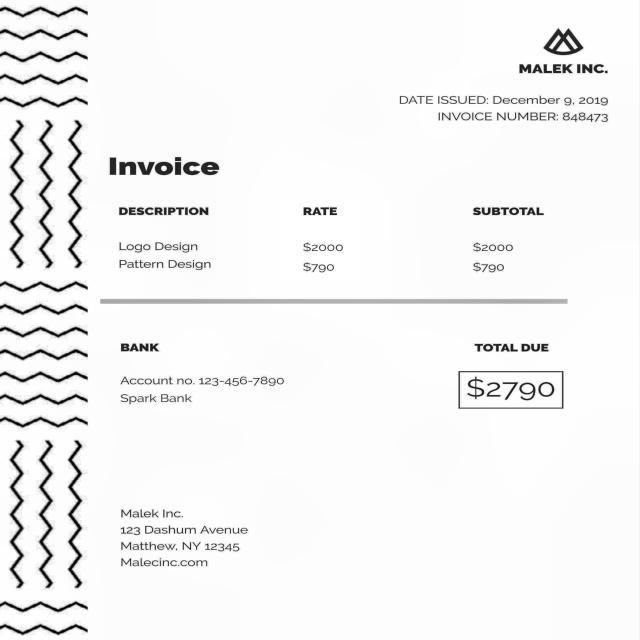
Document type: Invoice